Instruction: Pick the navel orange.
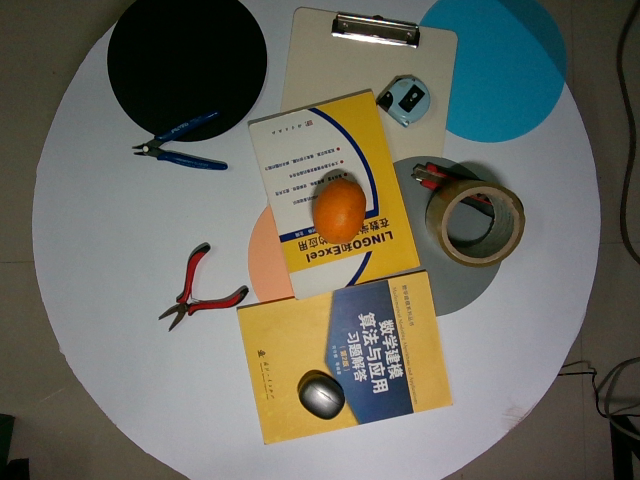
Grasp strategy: vertical